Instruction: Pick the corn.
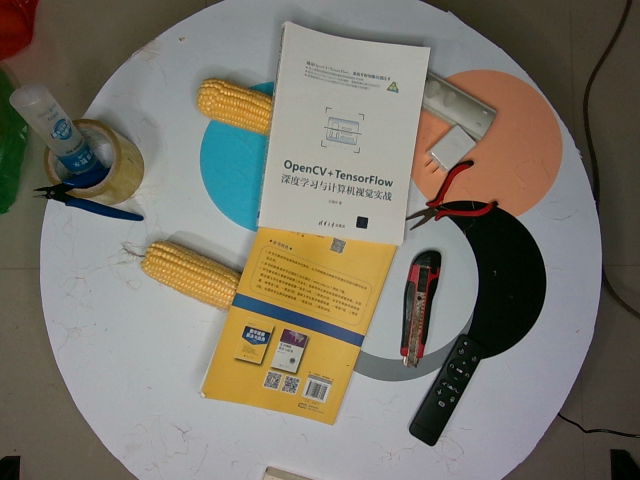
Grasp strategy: vertical